Patient: Female, age 8
A seventy-eight-year-old Japanese woman with seropositive RA, diagnosed in 1998 based on the ACR 1987 criteria, underwent sulphasalazine (SASP) therapy before she visited our institute. In 2008 she was started on methotrexate (MTX) and low-dose prednisolone (PSL) therapies.
Despite administration of low-dose therapies of MTX (6 mg/week), SASP (500 mg/day), and PSL (2.5 mg/day), because of her age and history of drug intolerance, her RA disease activity remained high [tender joint count, 4/28, and swollen joint count, 11/28; patient global assessment score, 72 mm/100 mm; C-reactive protein (CRP), 2.55 mg/dL; erythrocyte sedimentation rate (ESR), 52 mm/hour; matrix metalloproteinase- 3, 71.7 ng/mL; and disease activity score 28-ESR, 5.82].
The patient was elderly and had a long-term smoking habit. Furthermore, she had pulmonary emphysema and slight fibrosis in her bilateral lower lungs, and her sister had previously suffered from tuberculosis. However, the patient had no other lung diseases, including tuberculosis (negative result on the tuberculin test quanti-FERON), no medical history of any viral infection, was not a hepatitis B virus carrier, and showed normal serum KL-6 and beta-D-glucan levels (410 U/mL and <2.84 pg/mL, respectively). She had also not undergone any surgery. Therefore, we decided to include anti-TNF therapy along with her current therapy after giving isoniazid (INH) 300 mg/day for three months.
ADA at a dose of 40 mg was introduced in addition to MTX (6 mg/week), SASP (500 mg/day), PSL (2.5 mg/day), and folic acid (5 mg/week) in June 2011. She experienced excellent pain relief in her joints after her first subcutaneous ADA injection, with no immediate adverse effects; her second injection was therefore safely administered two weeks after her first injection.
Eight days after her second ADA injection, she had fever (38.6  C), fatigue, and bloody sputum for two consecutive days; thereafter, she was admitted to our hospital. At that time, we first heard that she regularly visited a public bath and had continued to do so after ADA treatment.
On admission (day 0, 8 days after her second ADA injection), her body temperature was 38.6  C and she was slightly tachycardic (96 beats/minute) with a blood pressure of 142/68 mmHg. Her heart sounds were normal, and she had neither chest pain nor visible rash. However, coarse crackles were audible in her right lower lung, and oxygen monitoring showed hypoxemia (SpO2, 92%). Her joints were not swollen, painful, or warm, so we did not consider this state as a flare of RA. On the other hand, laboratory data showed marked acute inflammation (CRP, 27.05 mg/dL; white blood cell count, 20,600/mm3) and a positive urine L. pneumophila antigen test (Binax, Portland, OR, USA). However, her serum beta-D-glucan levels were normal (<3.30 pg/mL). In addition, her expectoration culture, collected two days later, was weakly positive for Haemophilus influenzae (BLNAR).
Chest X-ray showed a permeation shadow in her right lower lung, and chest computed tomography (CT) showed pleural thickening, light ground glass opacities (GGOs) right under the pleura, and consolidation with an air bronchogram in the right S6, S9, and S10 segments without fibrotic change from her baseline lung (Fig. 1). Two blood cultures taken at day 0 revealed no sepsis.
The patient was clinically diagnosed with pneumonia caused by L. pneumophila affecting her originally fibrotic RA lungs.
She was then admitted and given intravenous pazufloxacin (PZFX) 1000 mg/day (after an initial administration of 2 g twice daily at days 0 and 1) for 10 consecutive days. She showed remarkable recovery after being injected with PZFX and was discharged on day 10. Of course, she was forbidden to visit any public bath.
After discharge from our hospital, we confirmed her seroconversion of L. pneumophila and complete healing of pneumonia on chest CT. MTX (6 mg/week) and PSL (5 mg/day) therapies were then restarted without ADA because of an increase in her RA disease activity at day 20. However, pneumonia relapsed at day 55 along with loss of appetite, fatigue, and coughing. Laboratory data showed acute inflammation (CRP, 13.09 mg/dL; white blood cell count, 10,500/mm3), and her urine L. pneumophila antigen test (Binax) was again positive. In addition, both her serum KL-6 and beta-D-glucan levels were high (815 U/mL and 29.56 pg/mL, respectively) unlike before. Blood gas data showed severe hypoxemia (PO2, 47.5 mmHg; PCO2, 29.5 mmHg). Chest CT findings showed multifocal consolidation with GGO extending to the bilateral lower aggravated fibrotic lungs (Fig. 2A and B) unlike pneumocystis pneumonia (PCP), which mostly showed diffuse GGO of the bilateral lungs. Furthermore, neither DNA of Pneumocystis jiroveci from bronchoalveolar lavage fluid (BALF) nor serum Cryptococcus and Aspergillus antigens were positive. We could not detect any bacteria from her BALF culture. On the other hand, serum Candida antigen and culture of Candida albicans were positive. On the basis of these findings, we diagnosed a relapse of L. pneumophila pneumonia with deep mycosis (eg, Candida infection) and interstitial pneumonia (IP). The patient's lungs were previously affected by RA, but not PCP. Unfortunately, although we tried every possible treatment, the patient eventually died of aggravated IP on day 79 (KL-6, 5030 U/mL; beta-D-glucan, 8.05 pg/mL at day 72).
Keywords: legionella pneumophila, adalimumab, fatal infection, rheumatoid arthritis
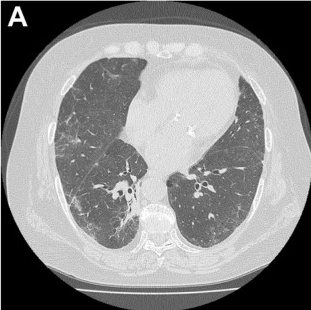
Image caption: Day 0. Computed tomography of the chest. Air bronchogram showing consolidation and ground glass opacity (GGO) extending to the right S6, S9, and S10 segments of the lungs.